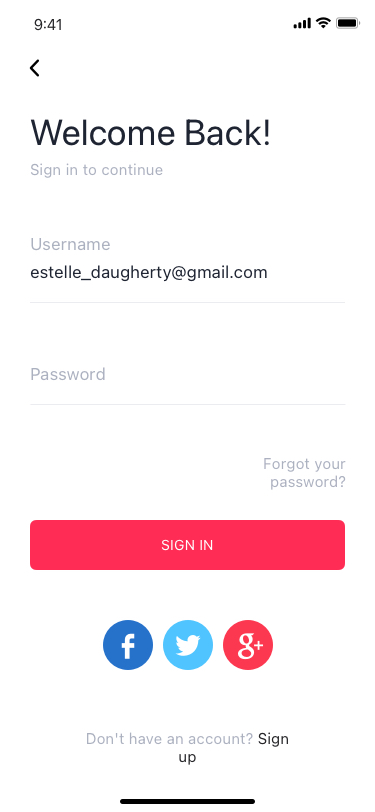
Text in this UI design:
Forgot your password?
Don't have an account? Sign up
estelle_daugherty@gmail.com
Username
Sign in to continue
Password
Welcome Back!